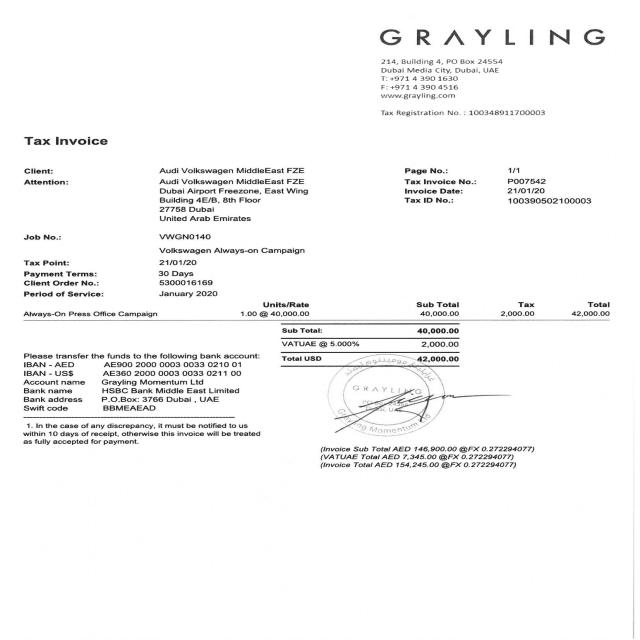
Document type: Invoice